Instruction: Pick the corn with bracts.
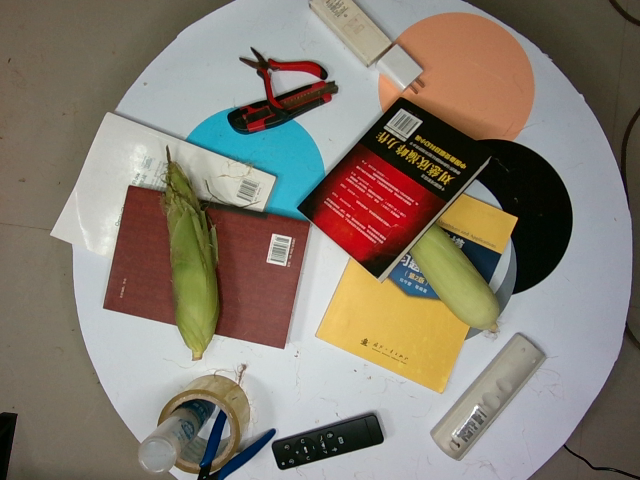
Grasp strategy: vertical